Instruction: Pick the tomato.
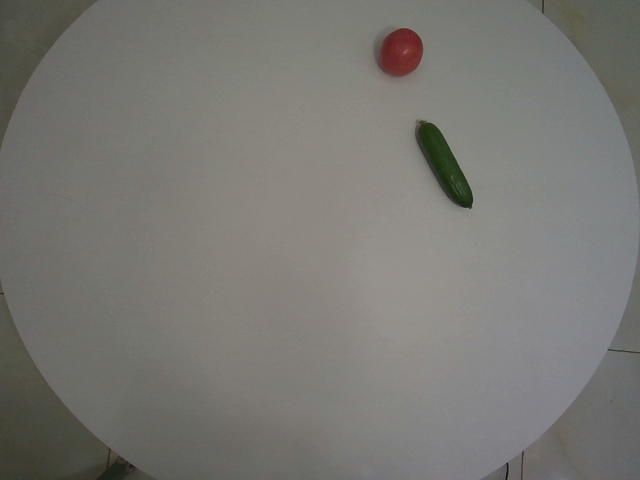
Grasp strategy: vertical